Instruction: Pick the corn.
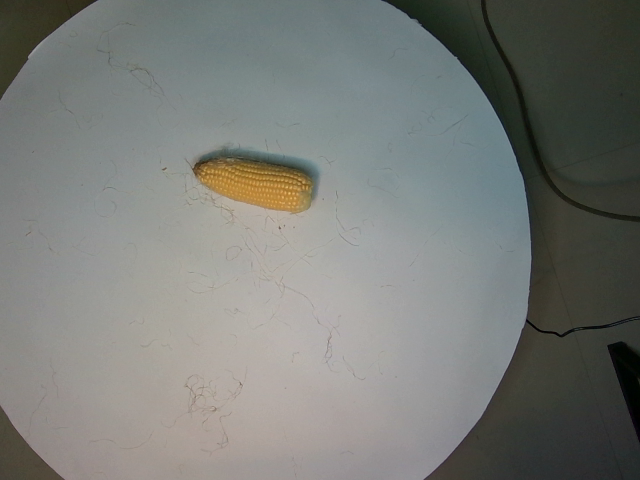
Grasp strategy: vertical